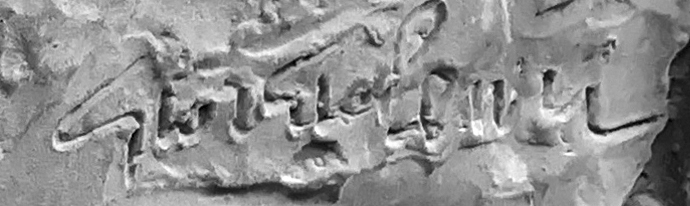
Signature of: giorgio lenzi